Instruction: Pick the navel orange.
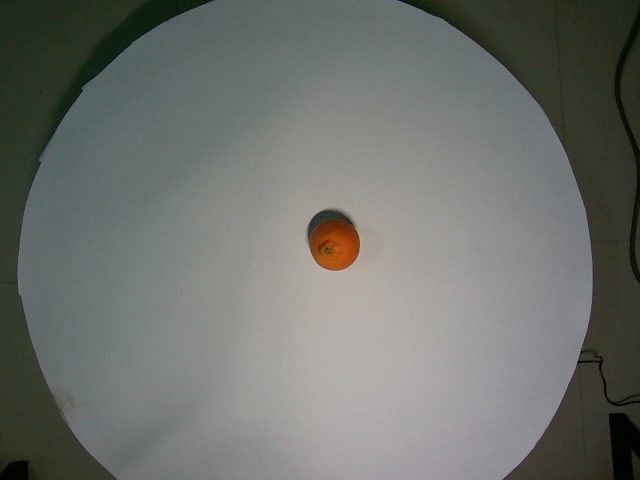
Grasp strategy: vertical